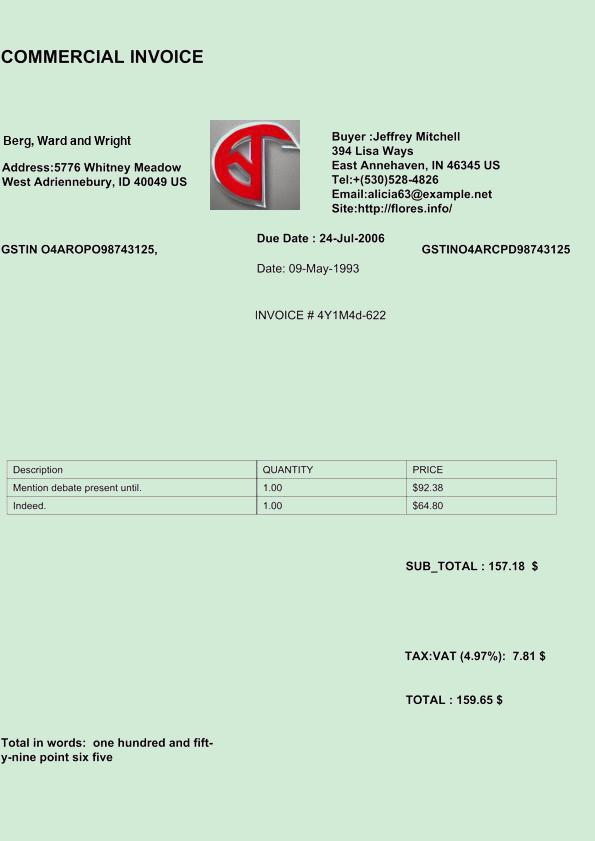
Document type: Invoice